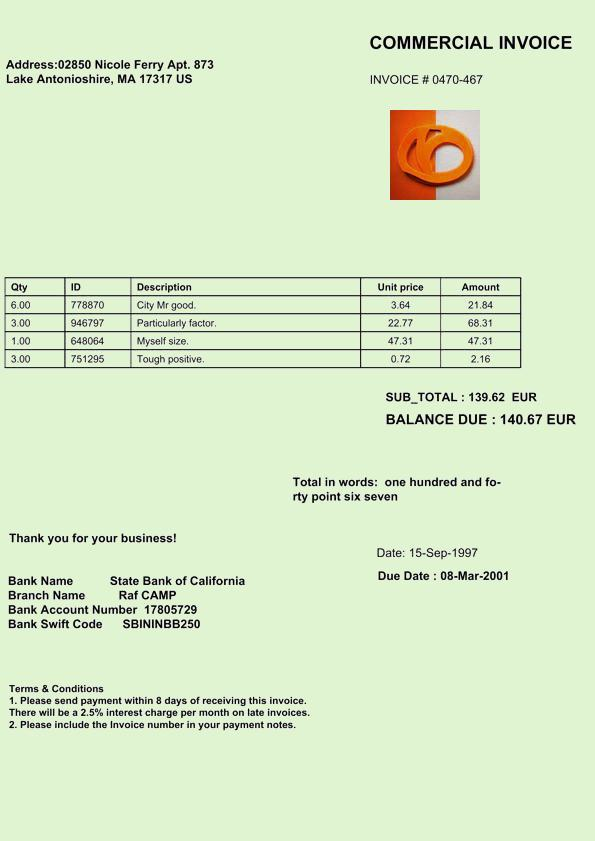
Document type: Invoice